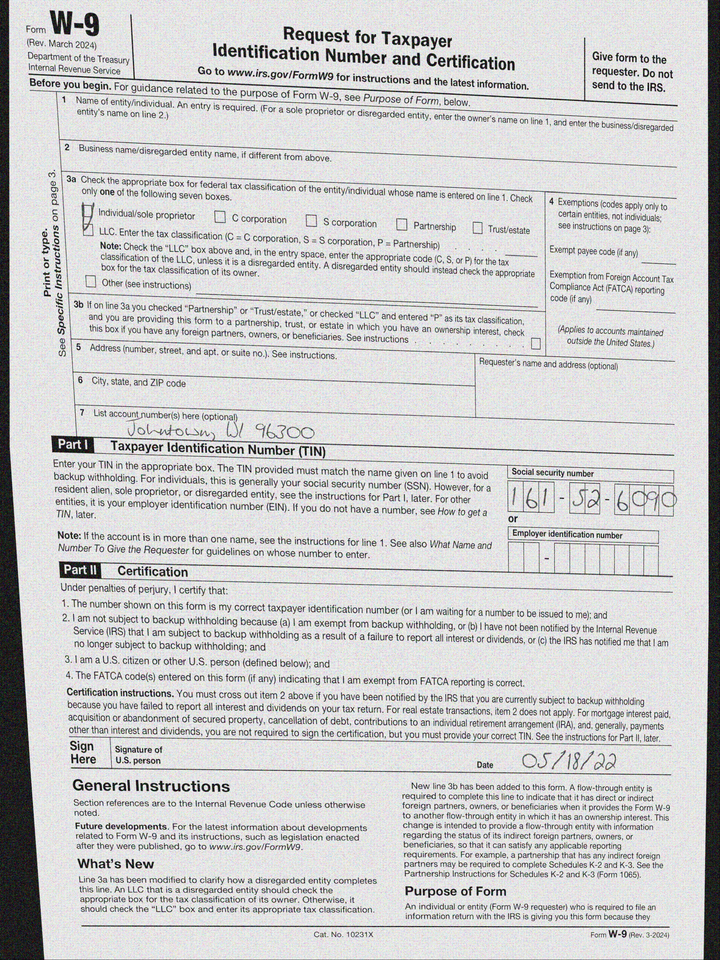
adr2: Johntown, WI 96300
cbx: yes
ssn: 161526090
sdt: 05/18/22